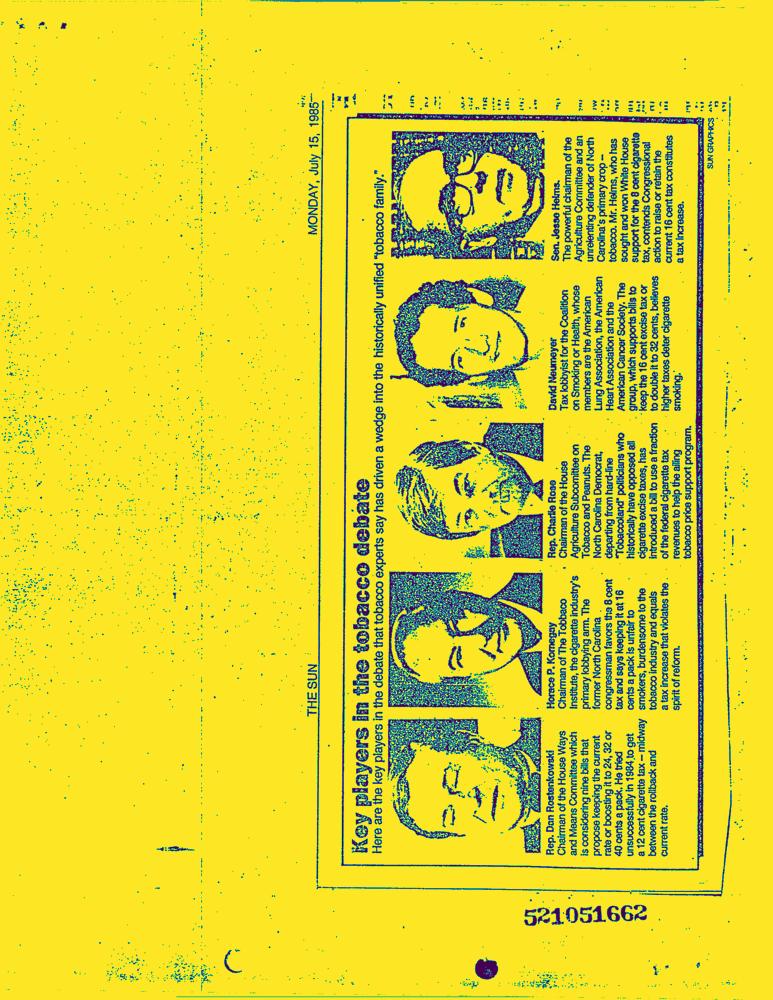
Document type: News-Article